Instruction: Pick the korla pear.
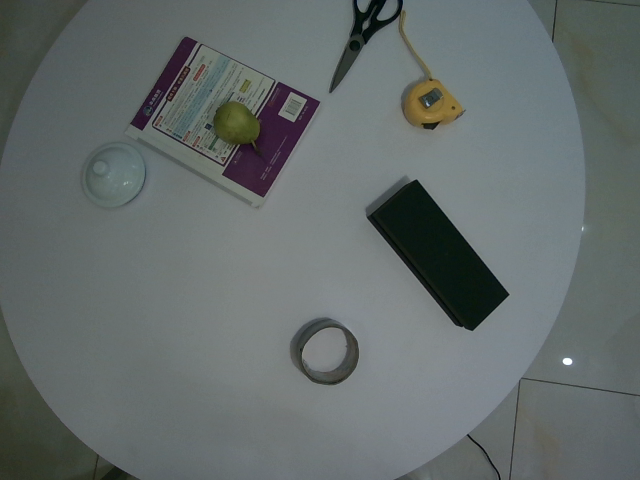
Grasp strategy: vertical